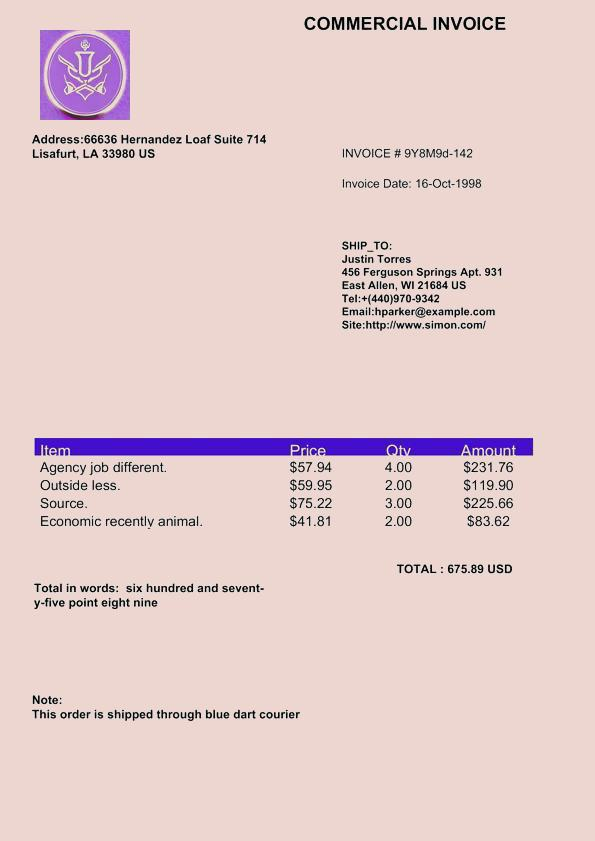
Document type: Invoice